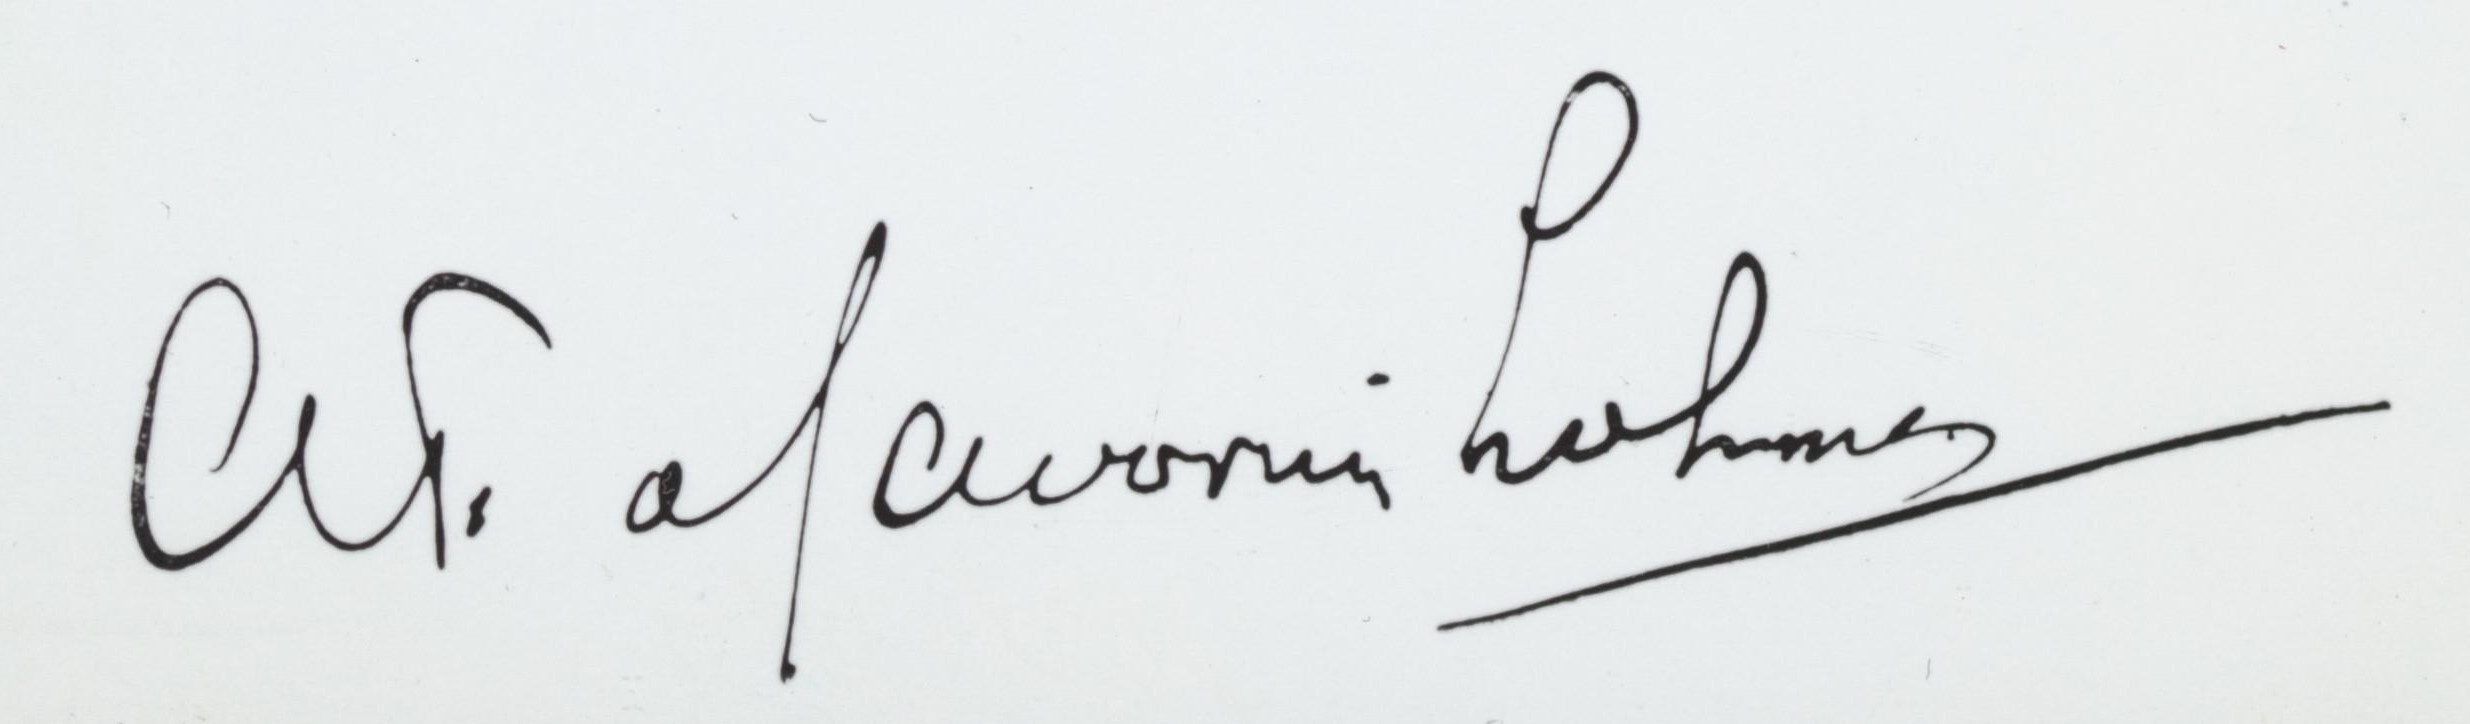
Signature of: alexander de savornin lohman